Question: Which state is mentioned in the document?
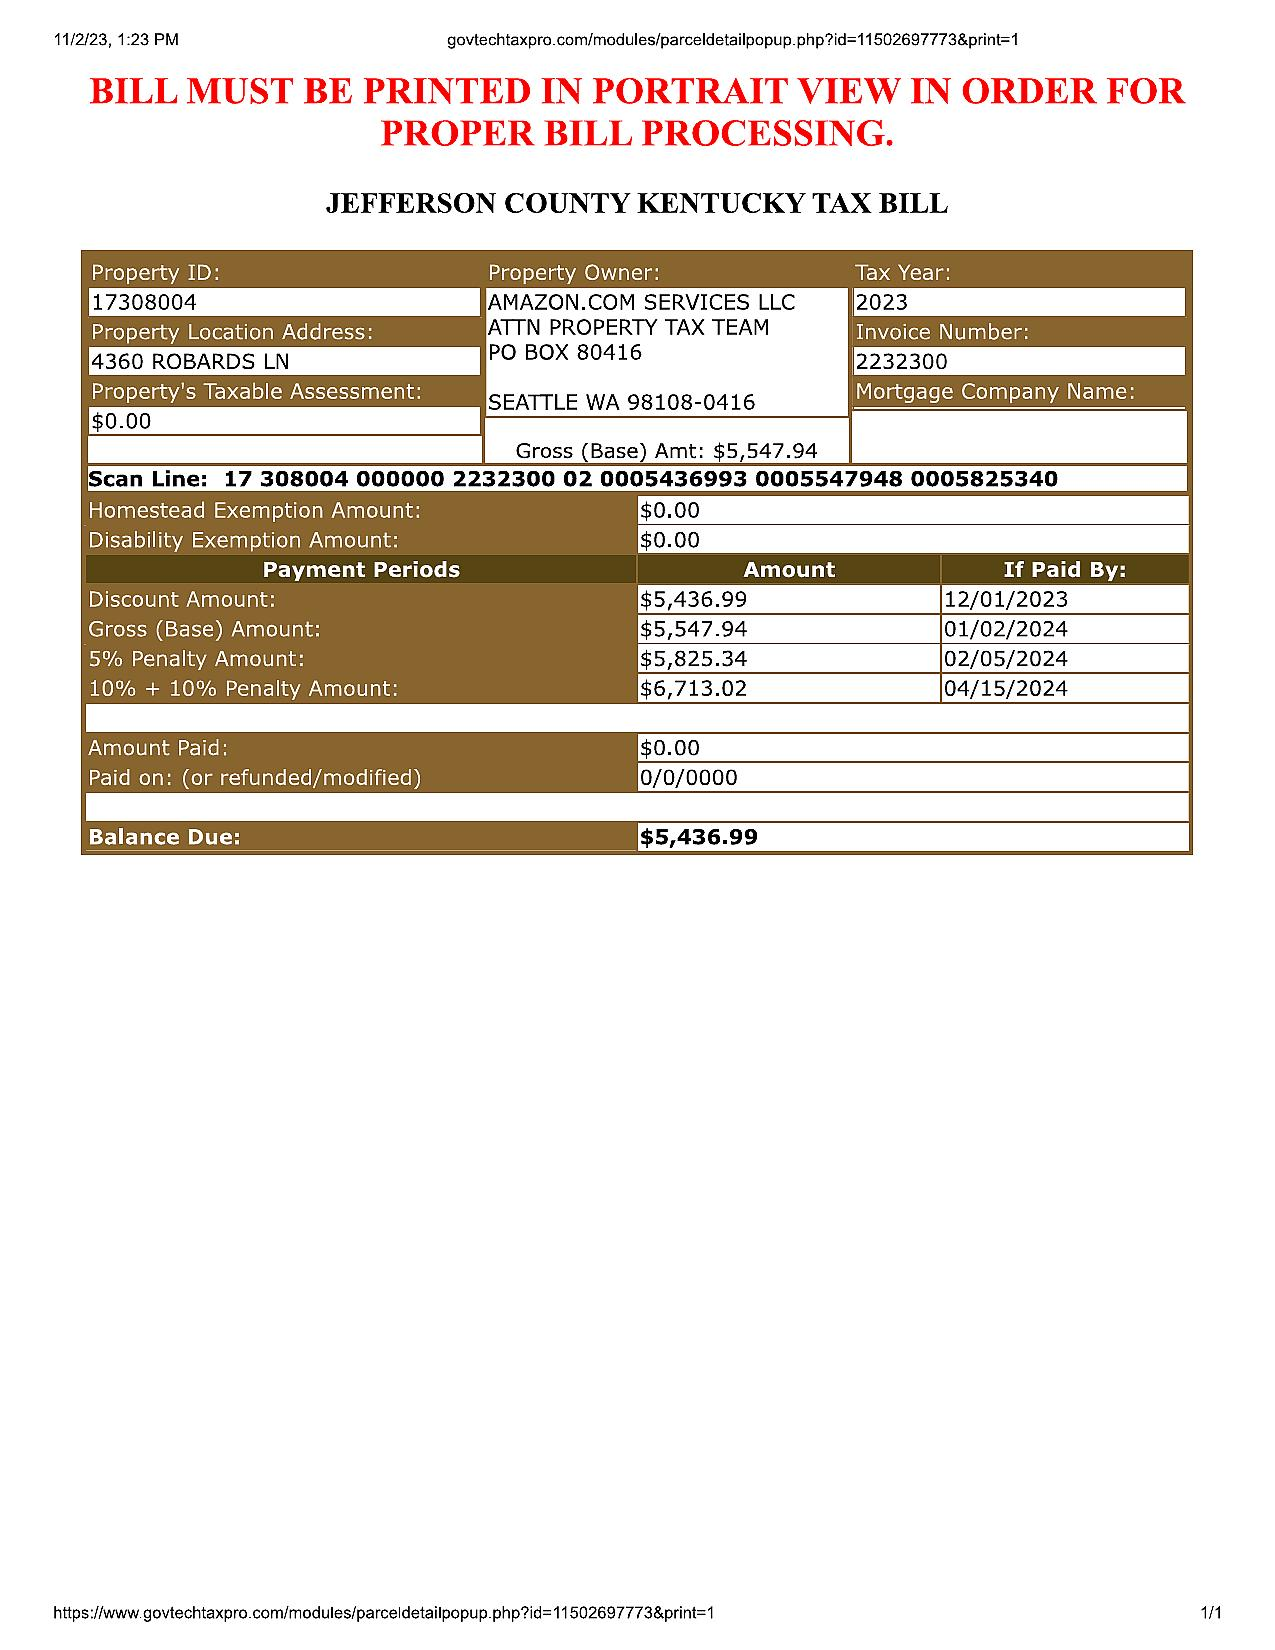
Answer: "Kentucky"